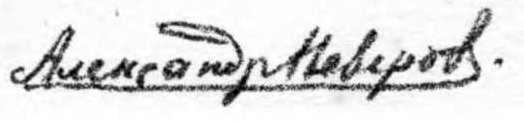
Signature of: alexander neverov